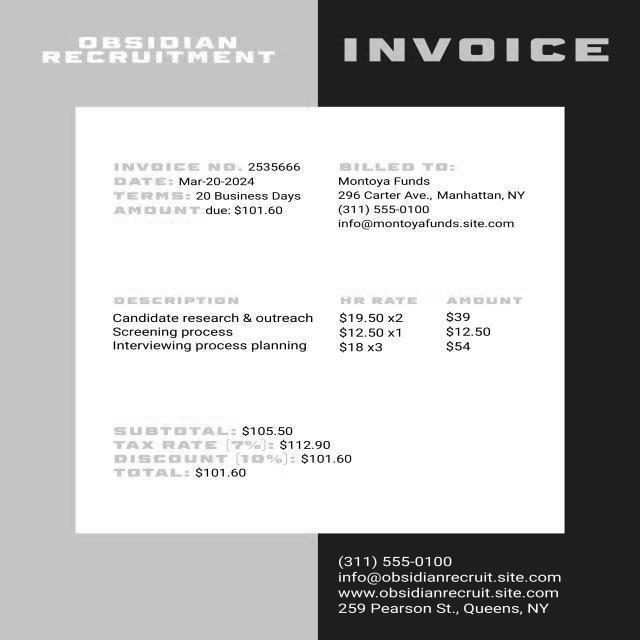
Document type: Invoice